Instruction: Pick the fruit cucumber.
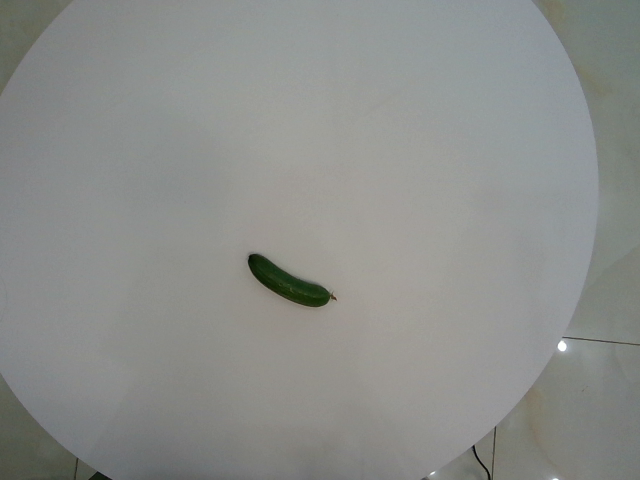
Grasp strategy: vertical